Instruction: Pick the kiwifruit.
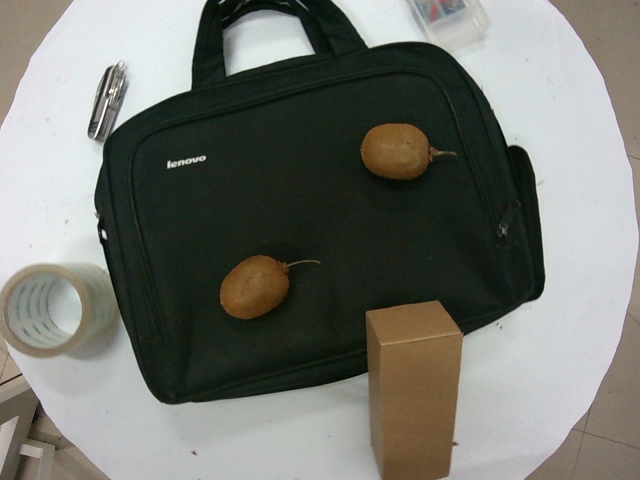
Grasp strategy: vertical